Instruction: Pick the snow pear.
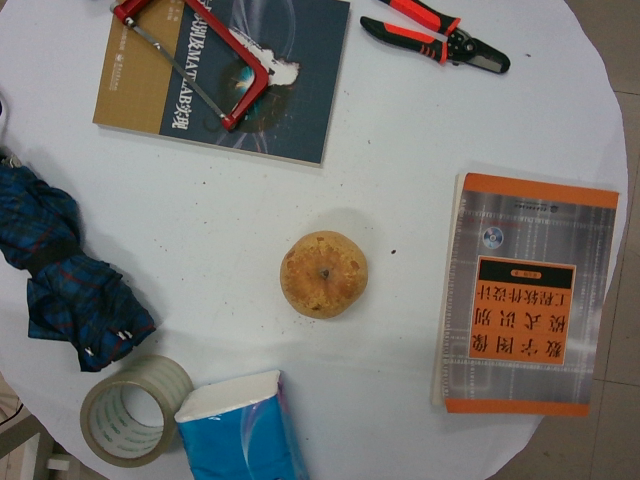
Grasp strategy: vertical